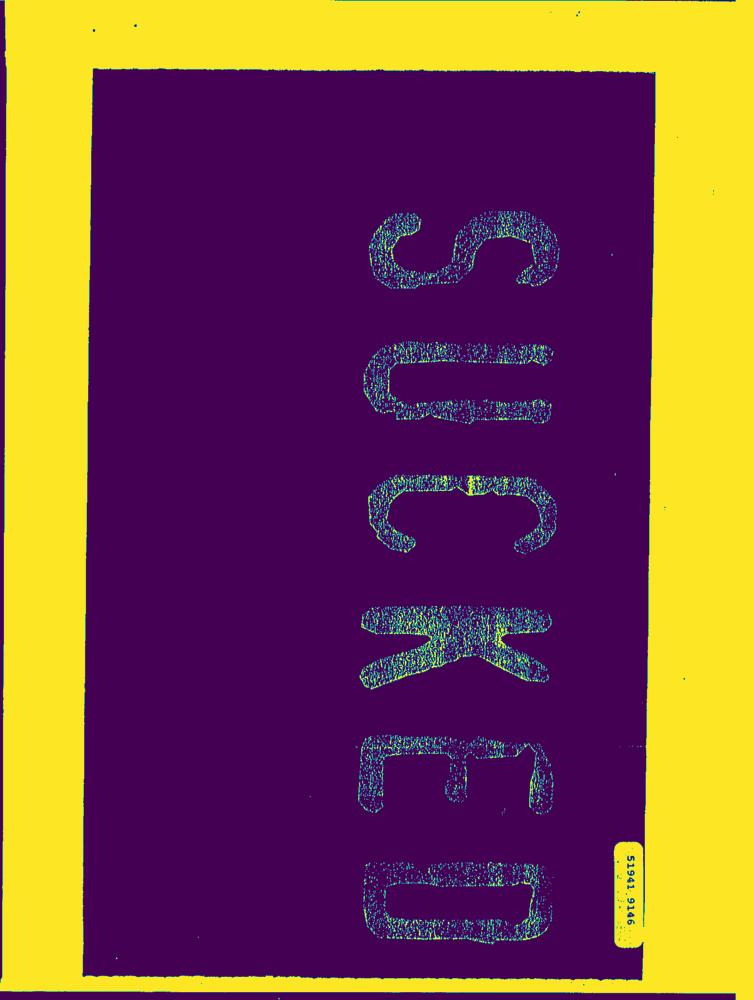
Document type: AD